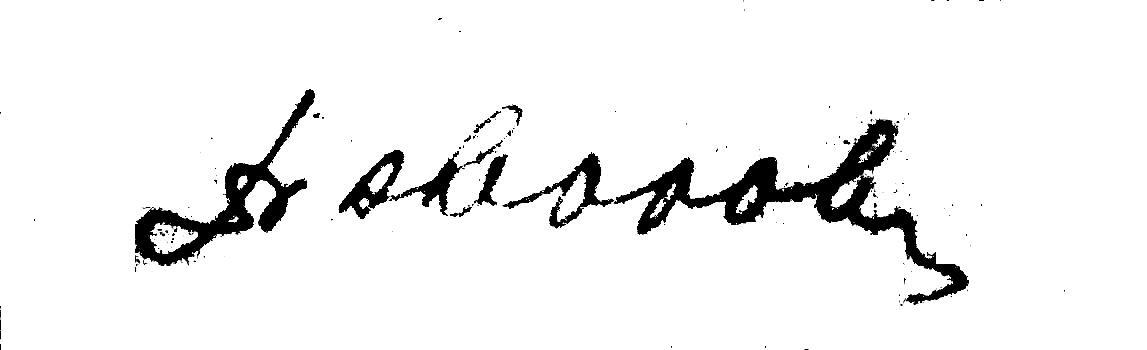
Signature of: antoni dorosz